Question: Which state is mentioned in the document?
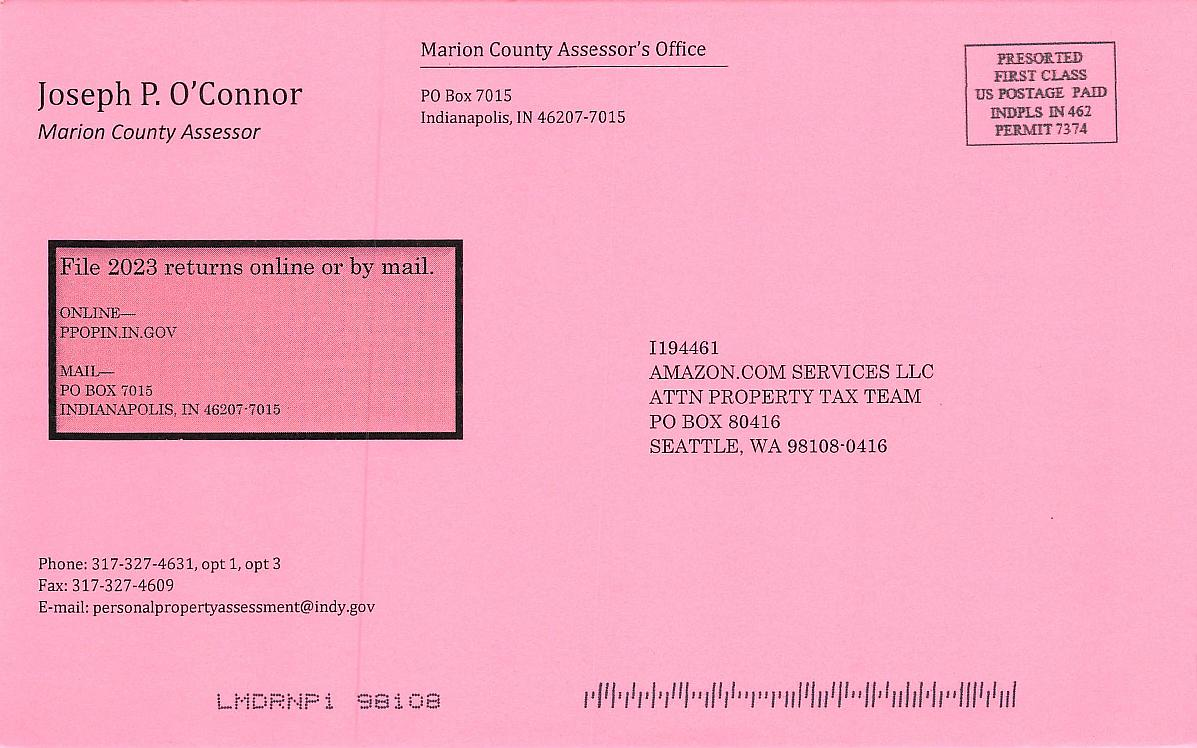
Answer: "IN"